Question: What jurisdiction, city, or county is the document associated with?
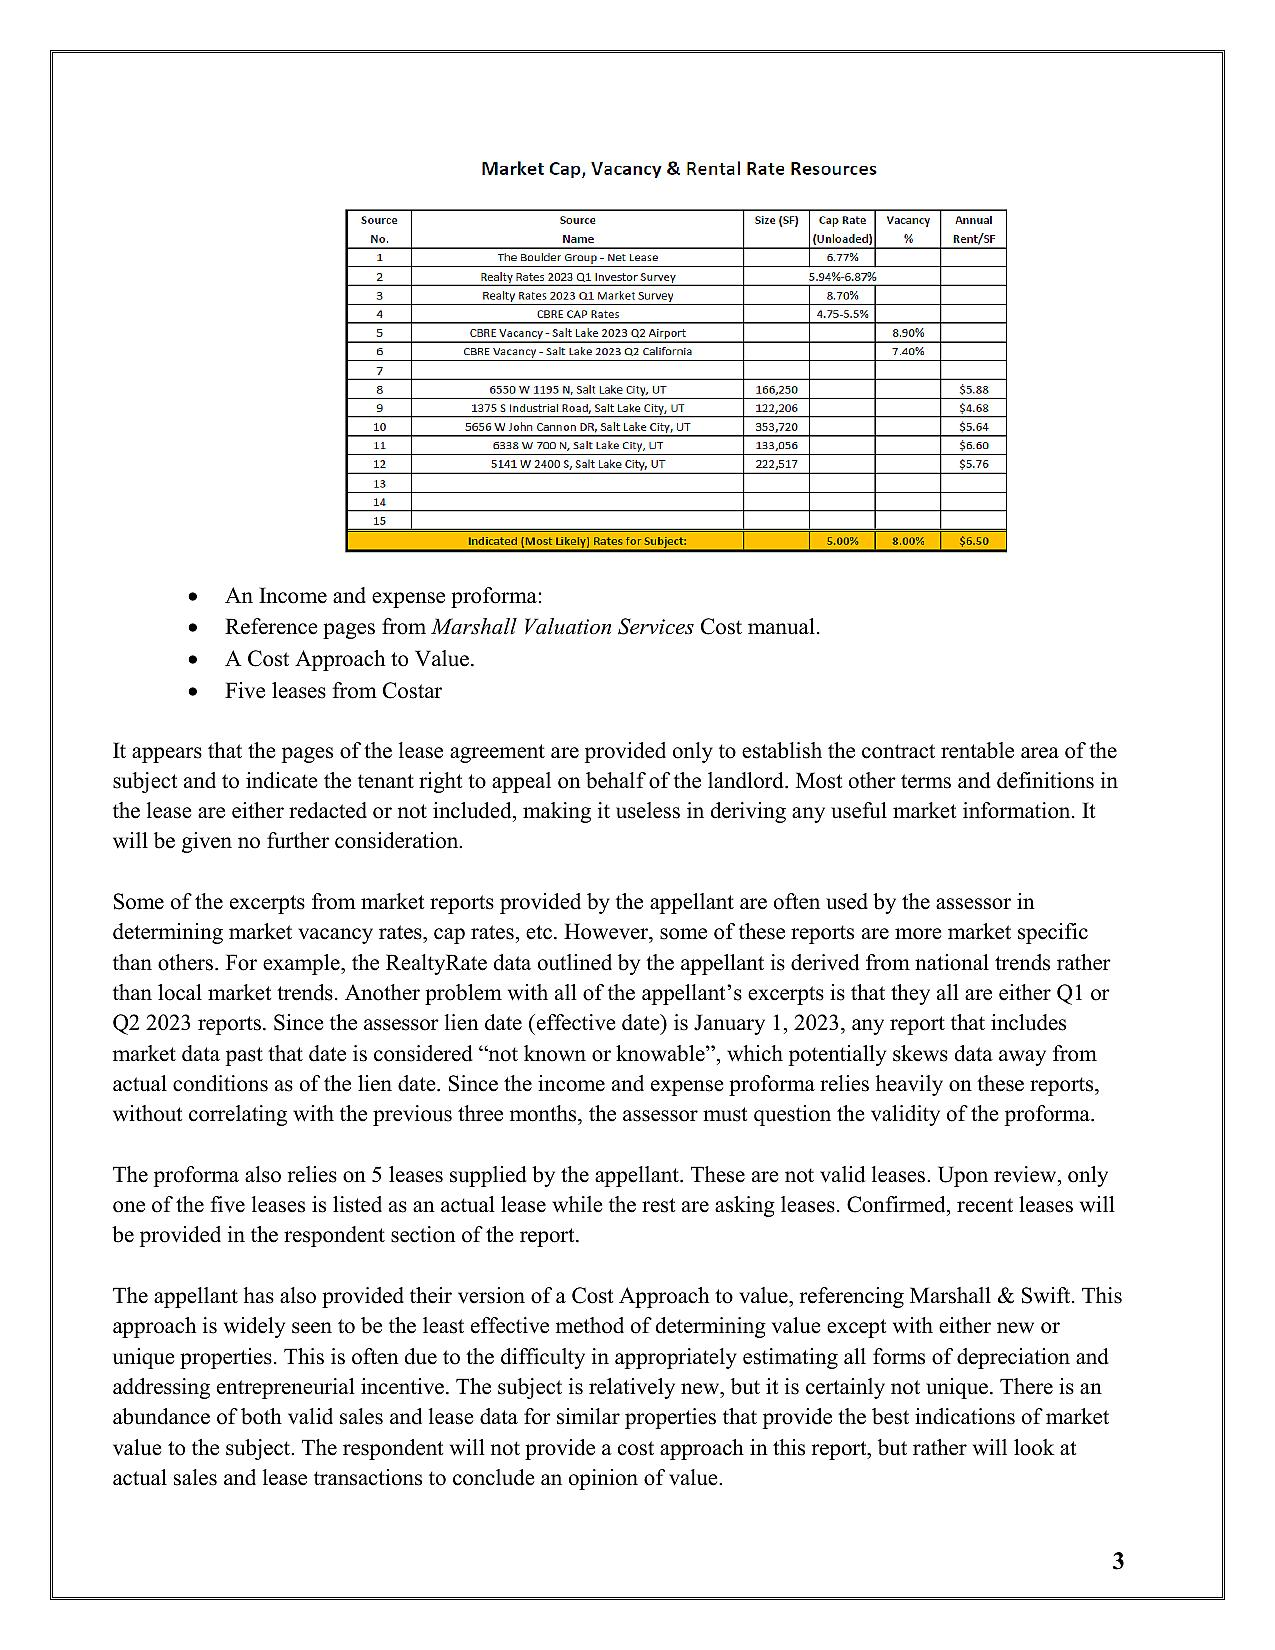
Answer: "Salt Lake City, UT"